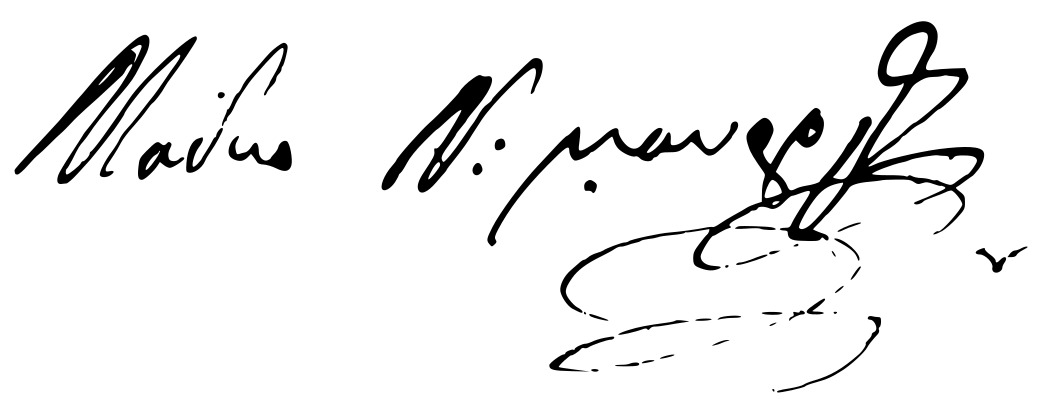
Signature of: manto mavrogeni